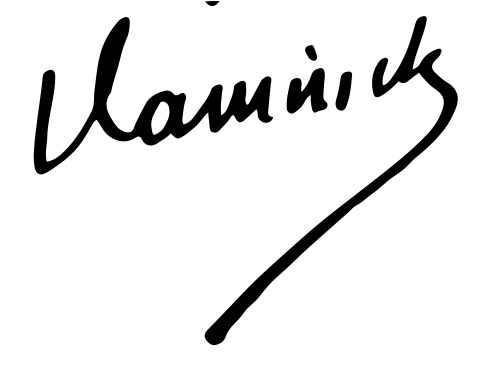
Signature of: maurice de vlaminck